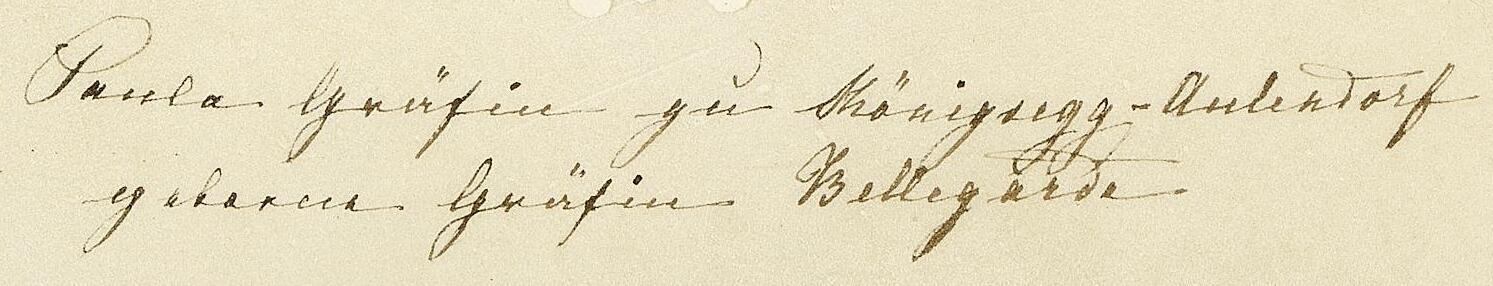
Signature of: pauline von königsegg